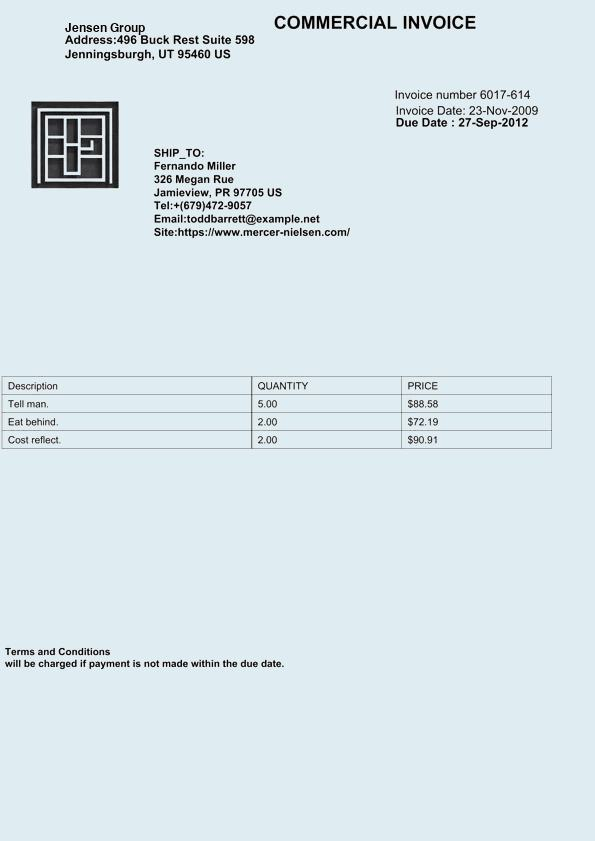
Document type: Invoice